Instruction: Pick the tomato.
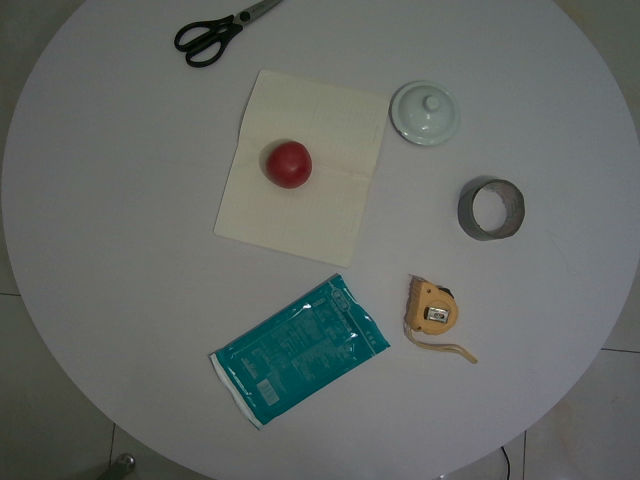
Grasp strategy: vertical